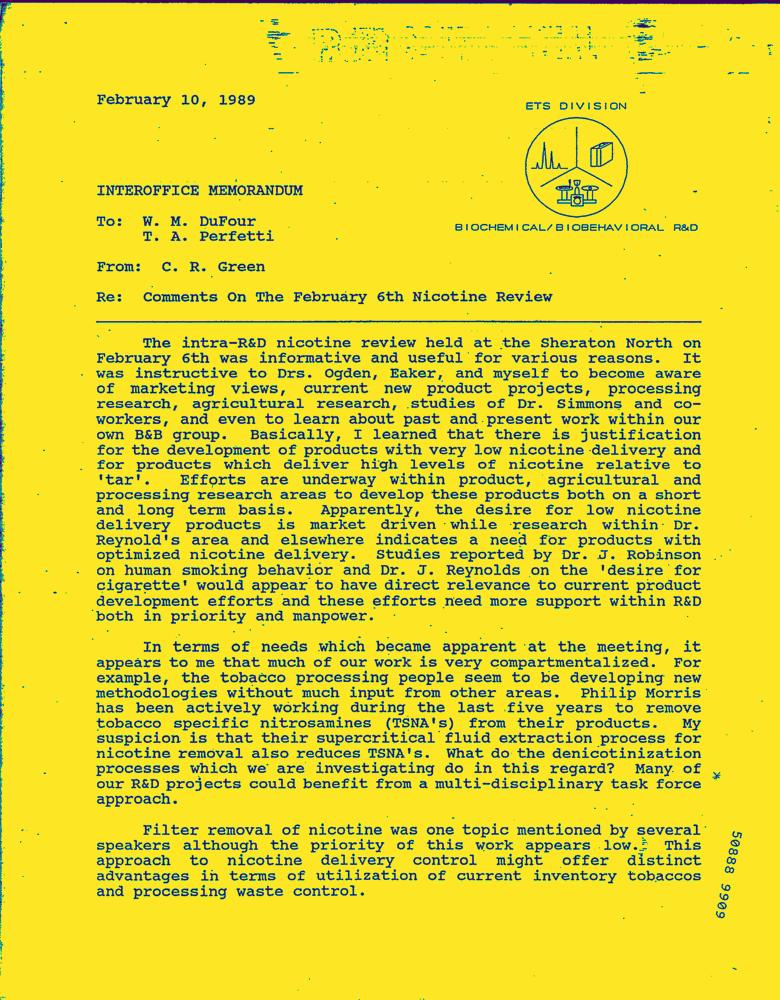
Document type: Letter-Doc